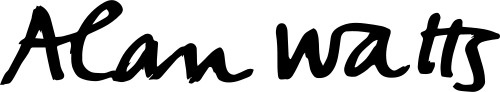
Signature of: alan watts